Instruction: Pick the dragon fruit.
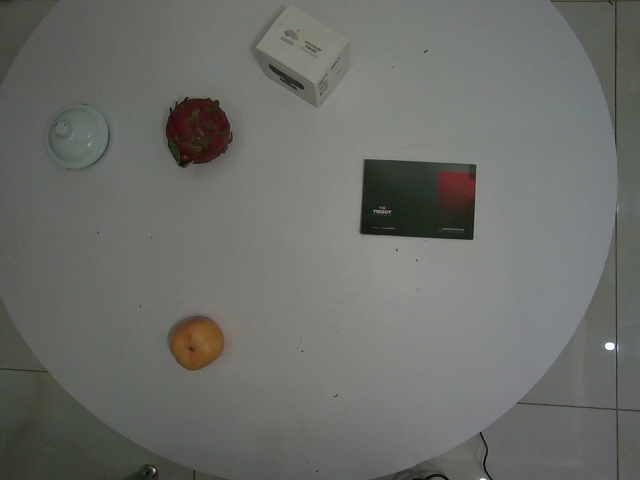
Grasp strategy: vertical